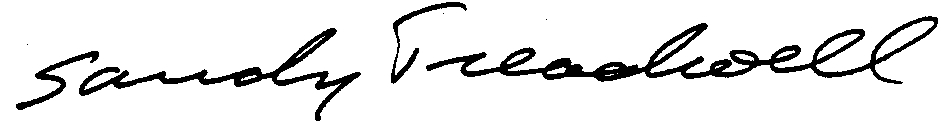
Signature of: alexander treadwell